Question: What is the total amount of taxes owed as per the document?
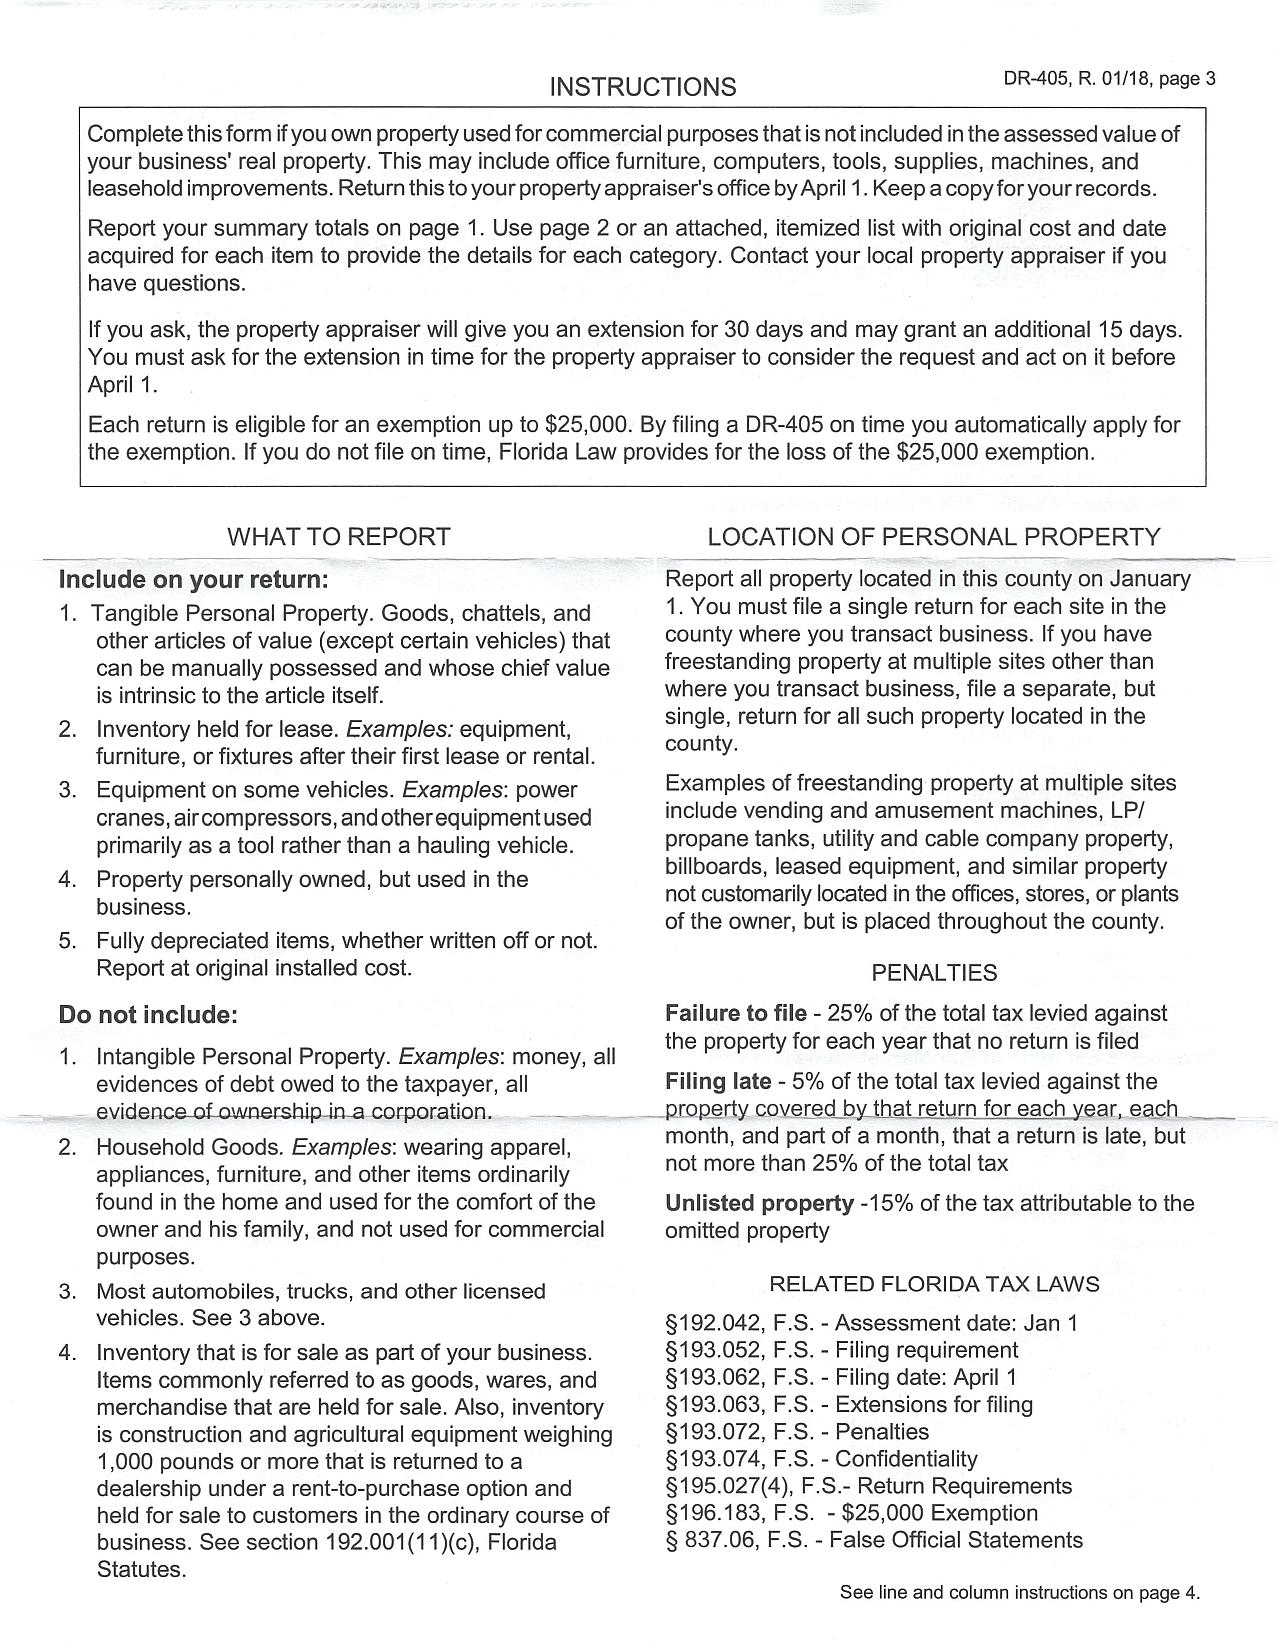
Answer: "$25,000 exemption"